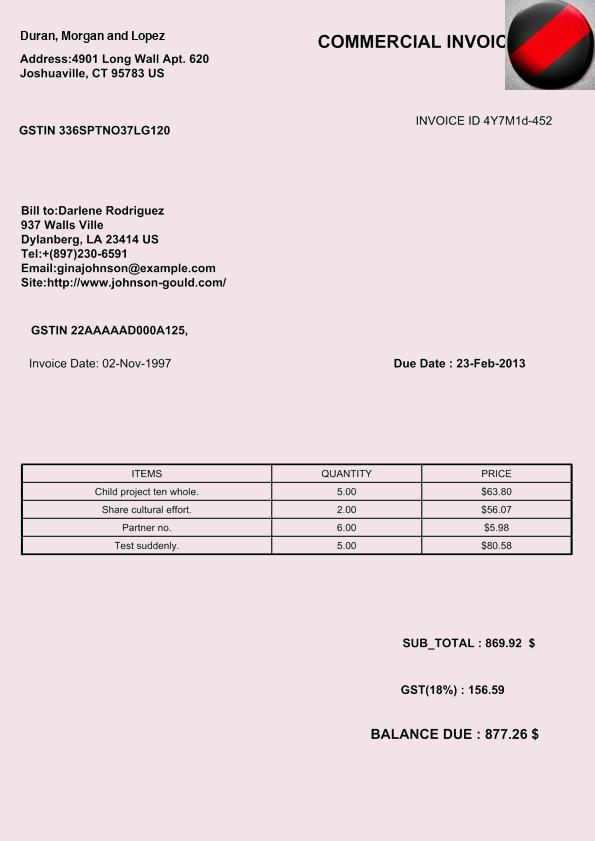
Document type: Invoice